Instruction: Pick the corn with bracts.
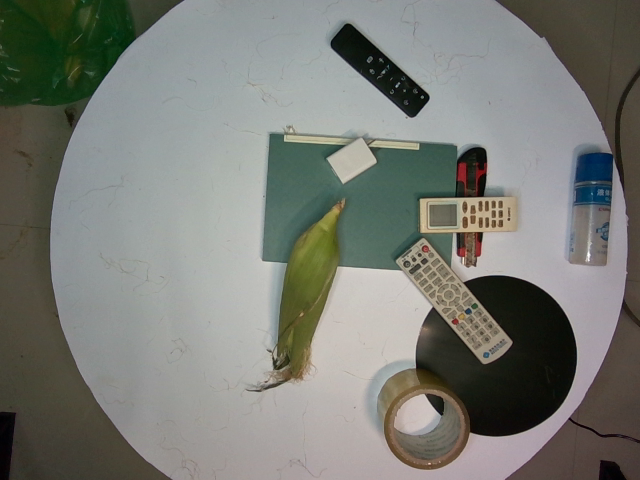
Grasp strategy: vertical